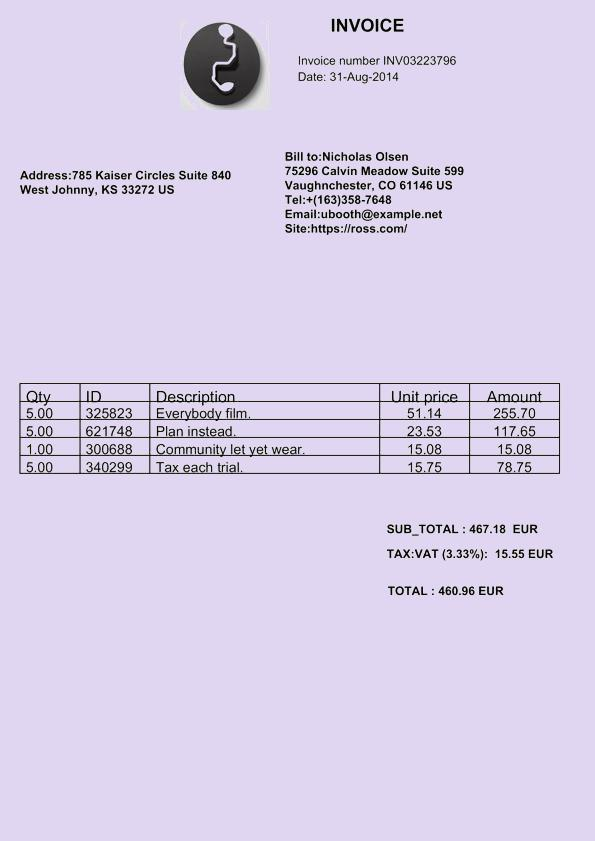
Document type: Invoice